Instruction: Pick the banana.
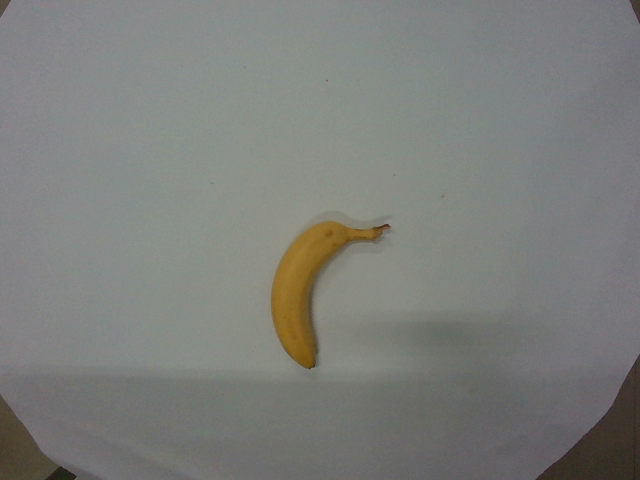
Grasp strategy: vertical